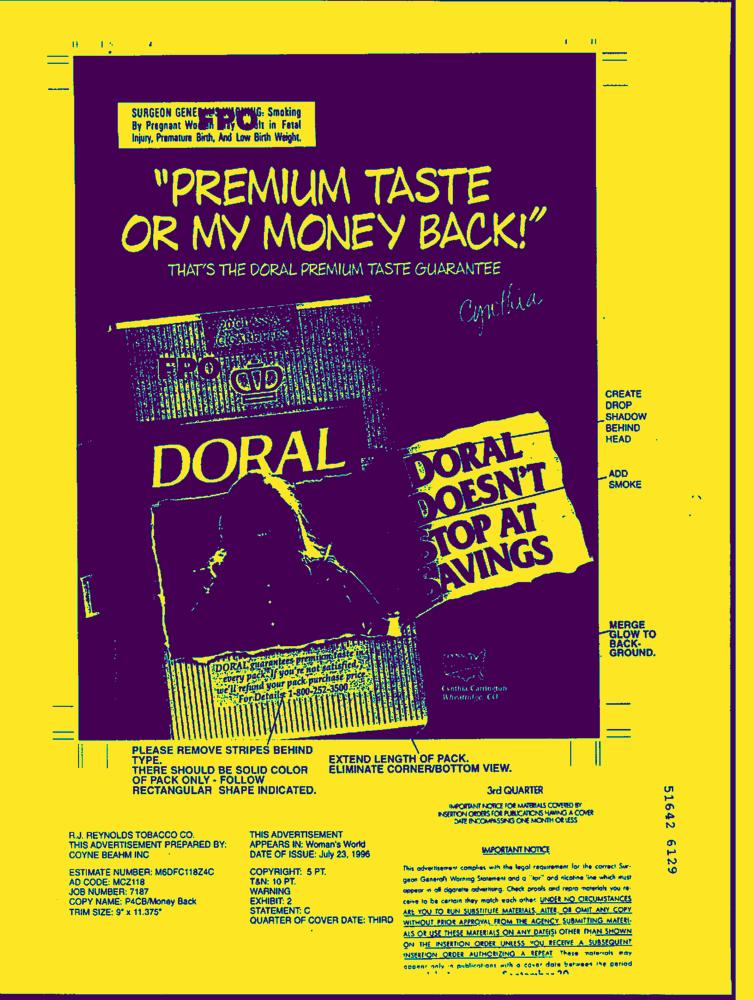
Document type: AD